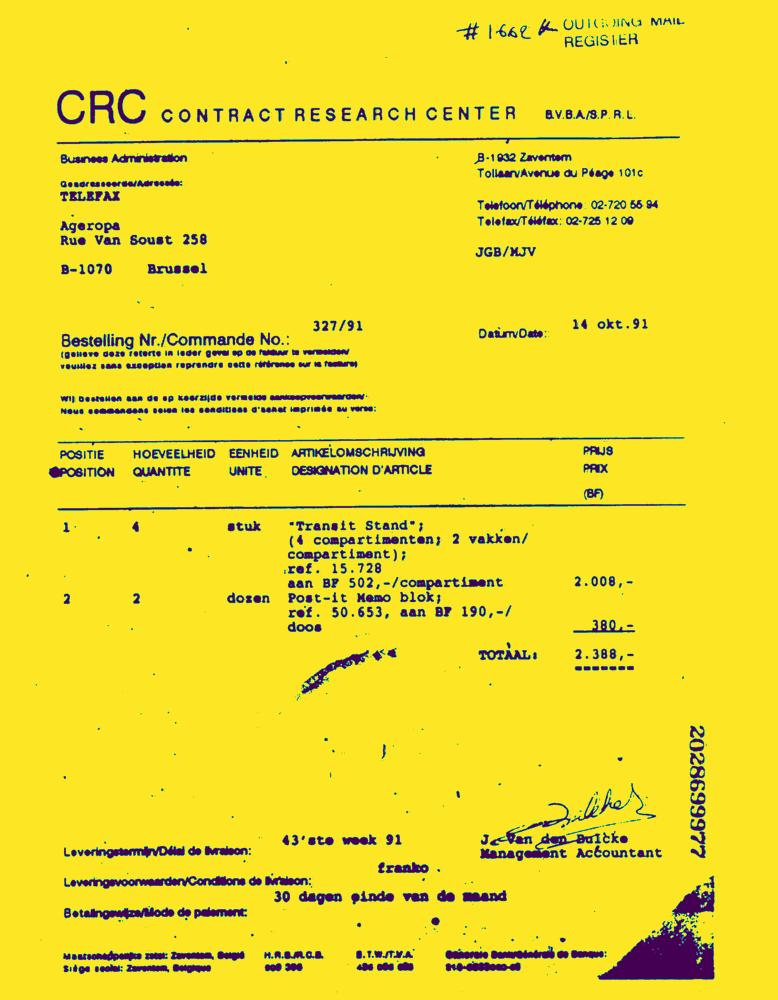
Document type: Invoice-Doc